Question: What is the main concern?
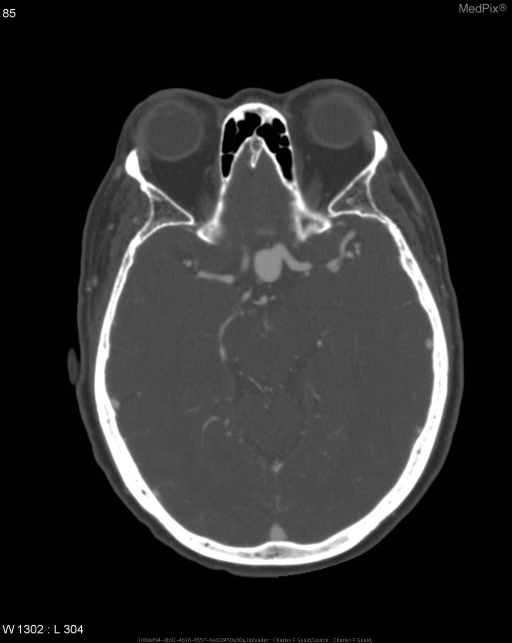
Answer: The findings suggest CT:  There is a berry aneurysm arising from the supraclinoid portion of the left internal carotid artery, measuring 16 mm AP x 13.5 mm CC x12 mm LAT with a 5-mm neck. The aneurysm projects medially and inferiorly from its origin and encroaches on the optic chiasm and pituitary fossa. The pituitary infundibulum may be displaced posteriorly.

MR:  The ventricles are the upper limits of normal in size. There is a mixed but primarily hypointense signal foci in the parasellar region to the left of midline superimposed over the sella.  On T2WI this has a hypointense signal similar to the signal void of the vesicle.  MR (T1W-Gd) shows enhancement.

MRA of the circle of Willis shows a flow void component and a central heterogeneous hyperintense signal component.. There is a berry aneurysm arising from the supraclinoid portion of the left internal carotid artery, measuring 16 mm AP x 13.5 mm CC x12 mm LAT with a 5-mm neck. The aneurysm projects medially and inferiorly from its origin and encroaches on the optic chiasm and pituitary fossa. The pituitary infundibulum may be displaced posteriorly.. The patient might have a history of 68 y.o. woman with 6 months of daily frontal headaches..